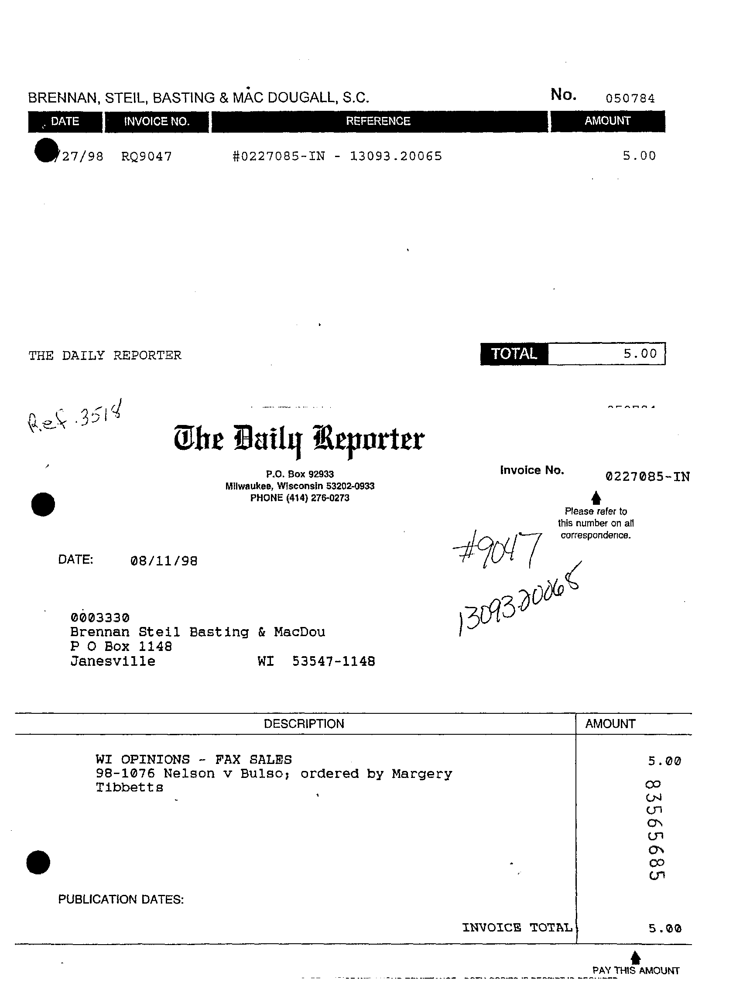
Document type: Invoice